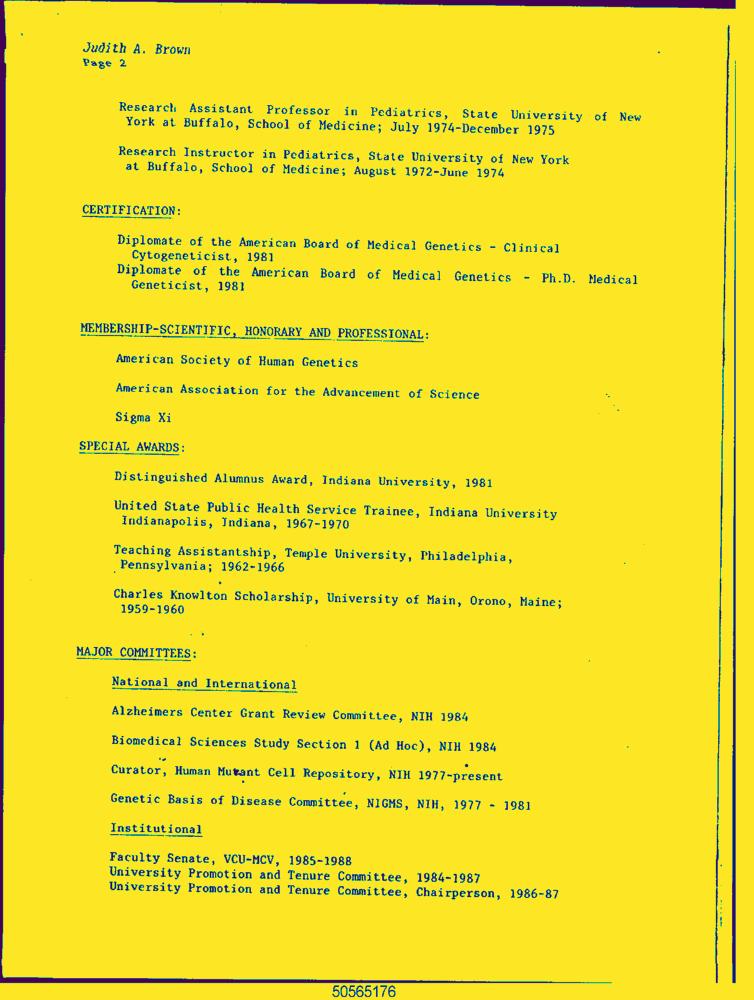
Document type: Resume-Doc